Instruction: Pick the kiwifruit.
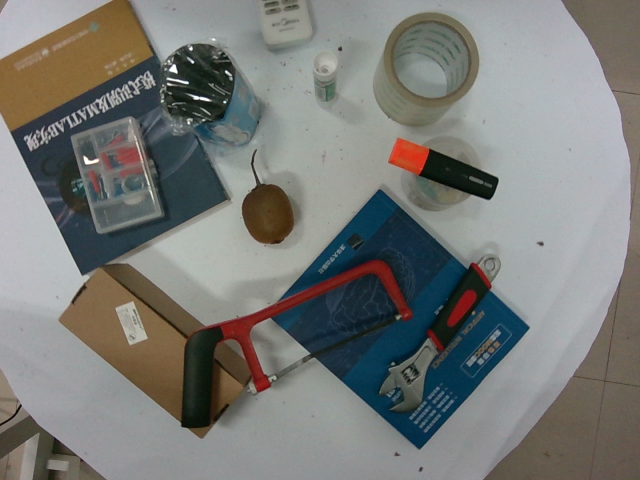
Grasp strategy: vertical